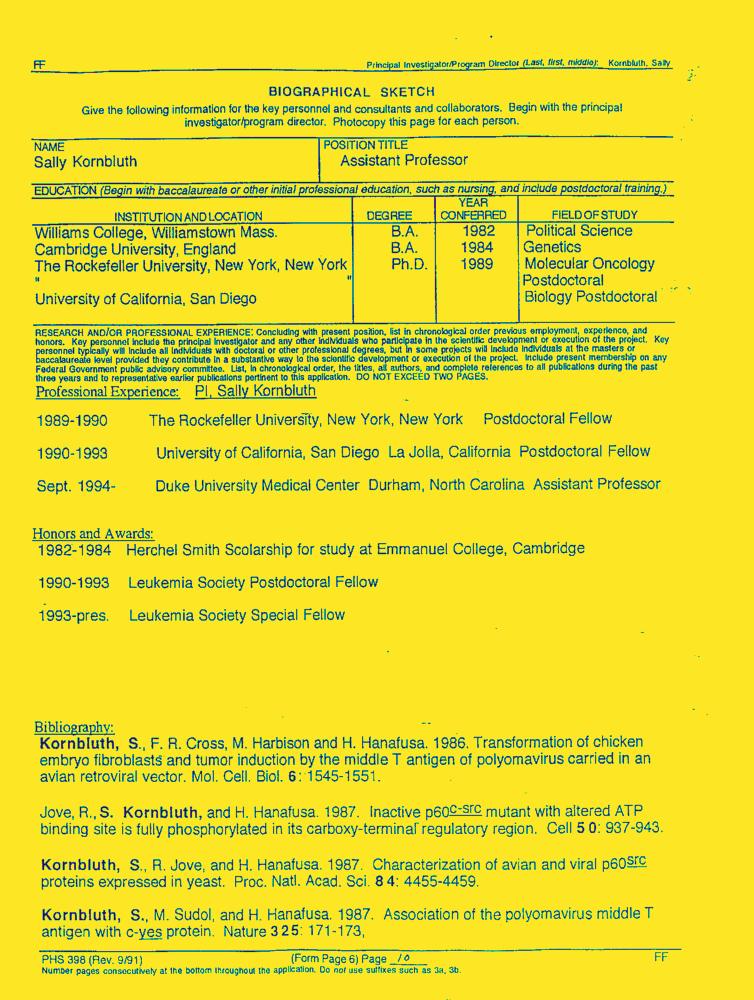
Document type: Resume-Doc